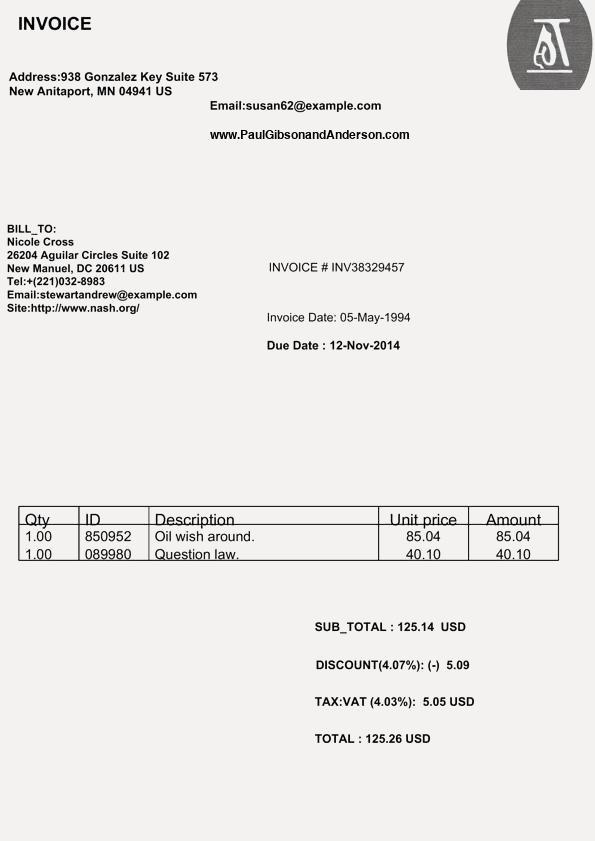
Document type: Invoice